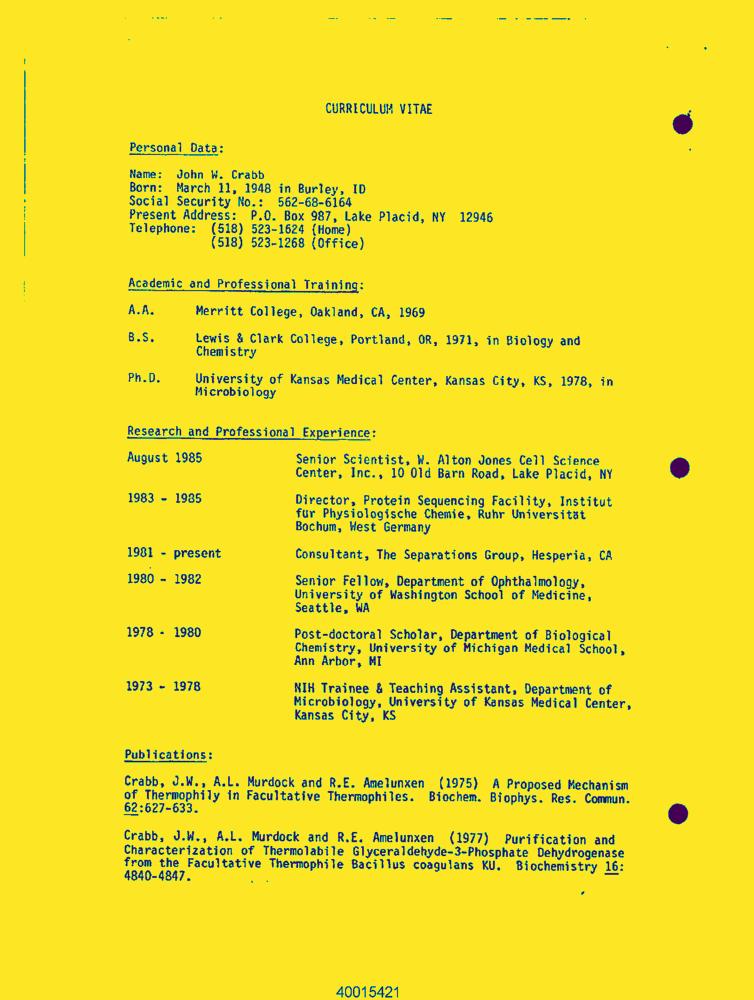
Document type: Resume-Doc